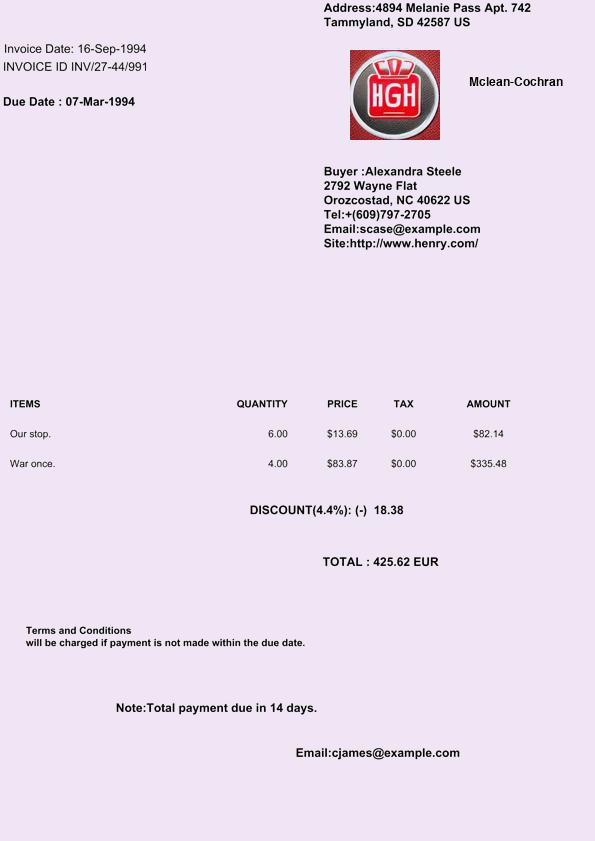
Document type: Invoice